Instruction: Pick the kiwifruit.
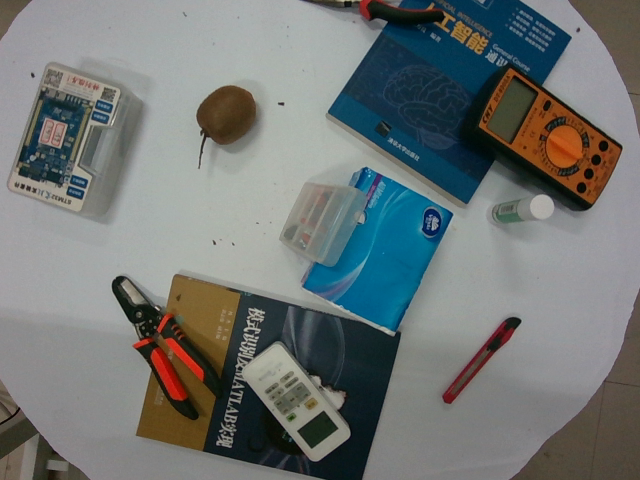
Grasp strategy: vertical